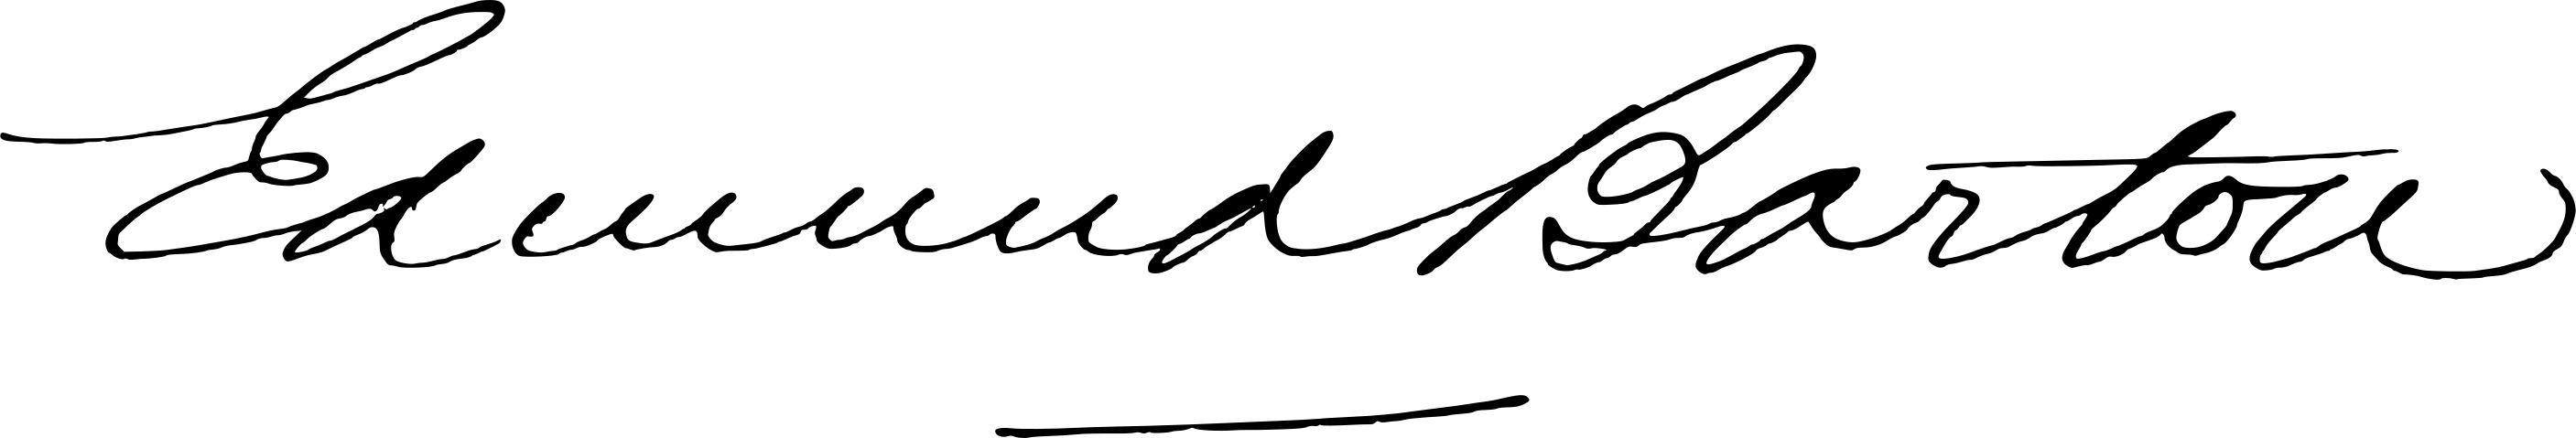
Signature of: edmund barton